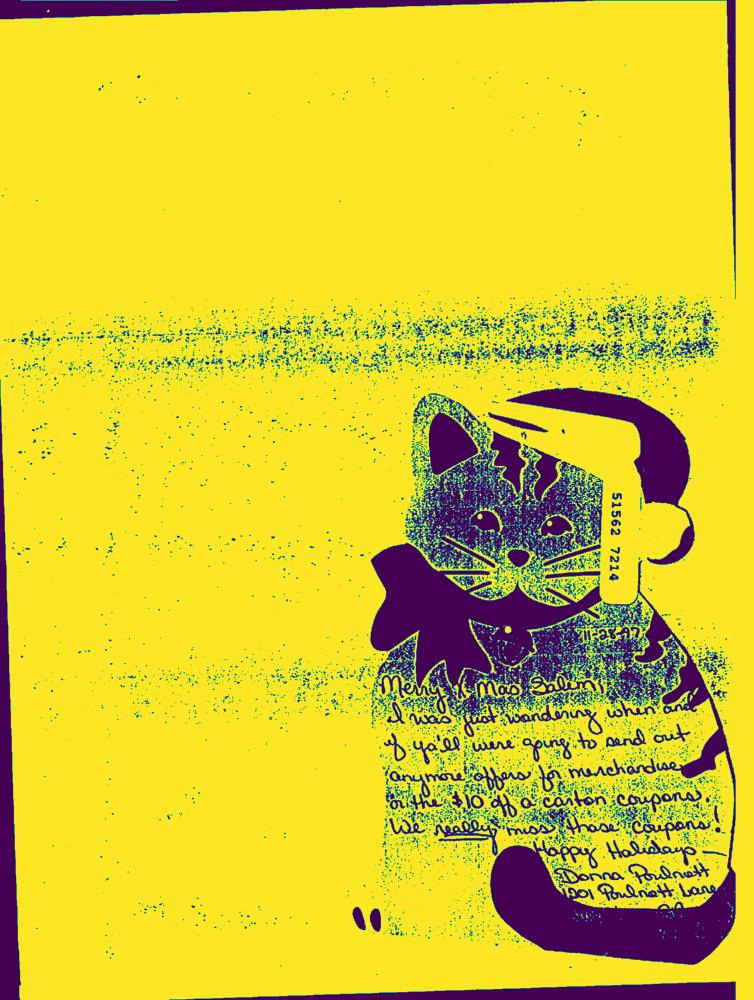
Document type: Hand-Written